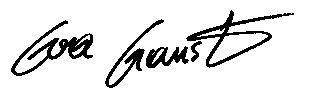
Signature of: eva ganster